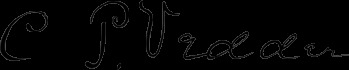
Signature of: commodore p vedder